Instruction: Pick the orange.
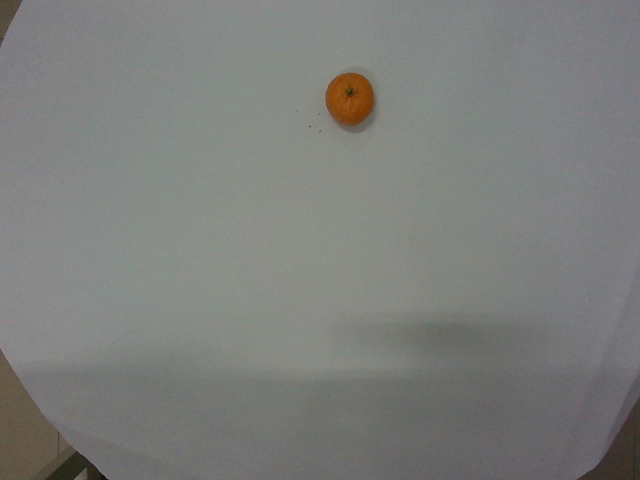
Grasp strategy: vertical